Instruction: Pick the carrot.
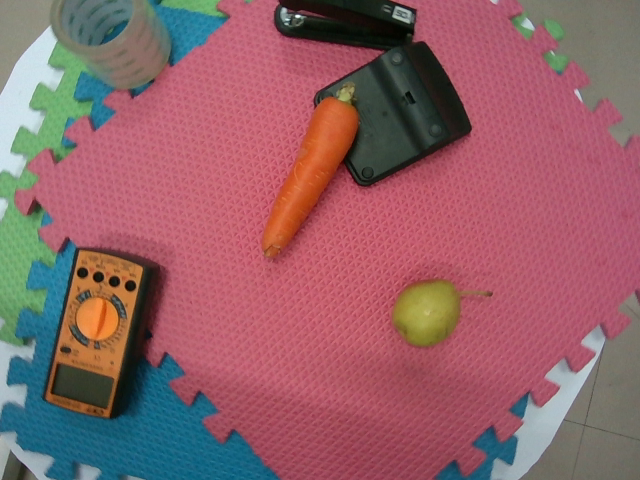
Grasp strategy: vertical